Question: In what way does the history help explain the case?
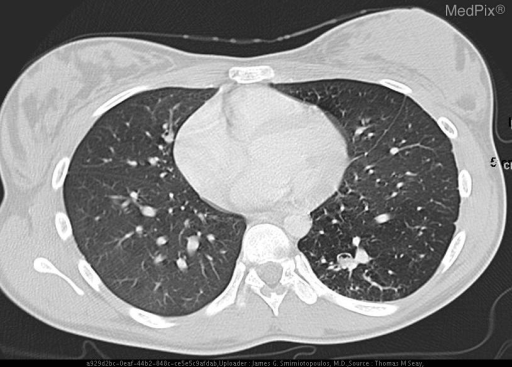
Answer: The patient's history of This 12 year old girl has recurrent left lower lobe pneumonia. She is otherwise healthy. Other previous medical history is noncontributory. is key in understanding the case.